Question: What was observed in the imaging?
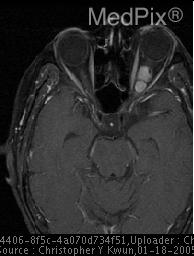
Answer: The imaging shows Film #1: Nonenhanced axial CT image of the head shows a bilobed circumscribed hyperdense lesion centered on the left optic nerve that extends to the orbital apex. No evidence of extension is seen outside the bony orbit.

Film #2 and 3: Axial T1 and T2 weighted images, respectively, shows a bilobed T1 hypointense and T2 heterogenously hyperintense mass arising from the left optic nerve sheath with mildly associated proptosis. There is a clear demarcation present between the mass and optic nerve.

Film #4: Axial T1 postgadolinium with fat saturation shows the mass to enhance intensely and is only slightly inhomogeneous. The mass enhances intensely and is only slightly heterogeneous..